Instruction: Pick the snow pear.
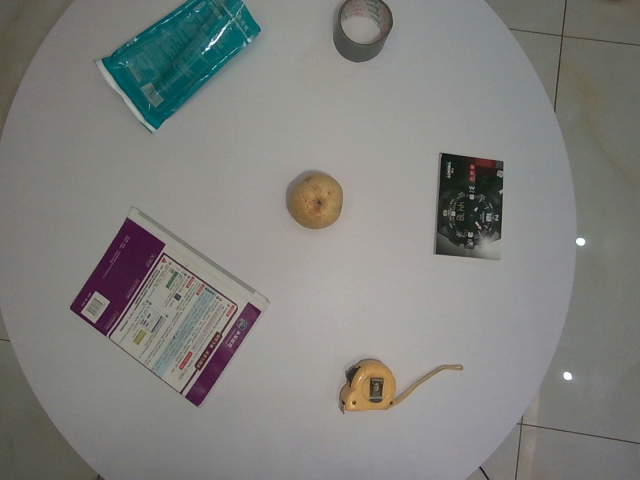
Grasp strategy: vertical